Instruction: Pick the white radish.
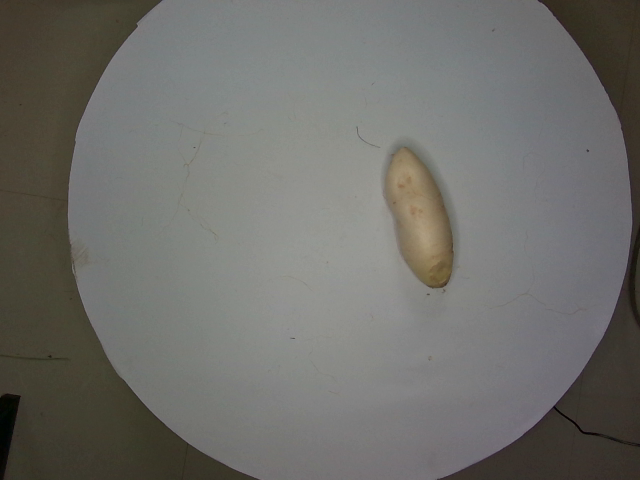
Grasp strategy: vertical